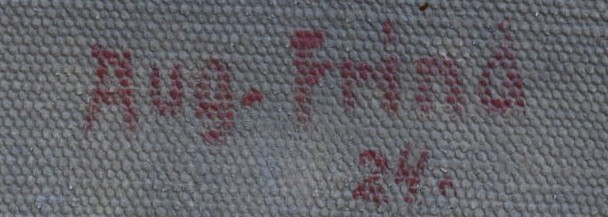
Signature of: august frind